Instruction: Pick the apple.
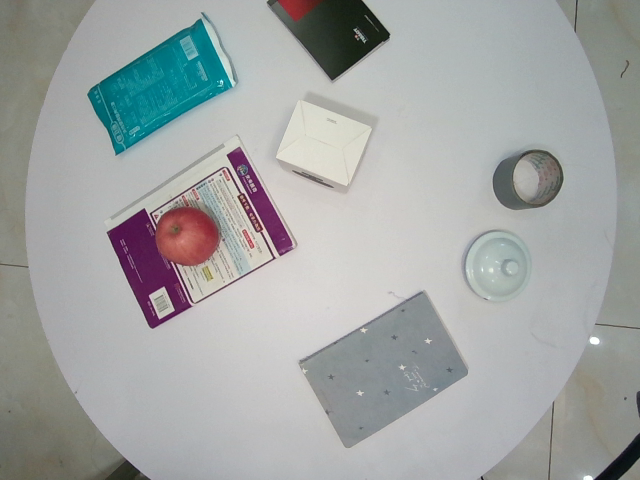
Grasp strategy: vertical